Question: What are the imaging findings?
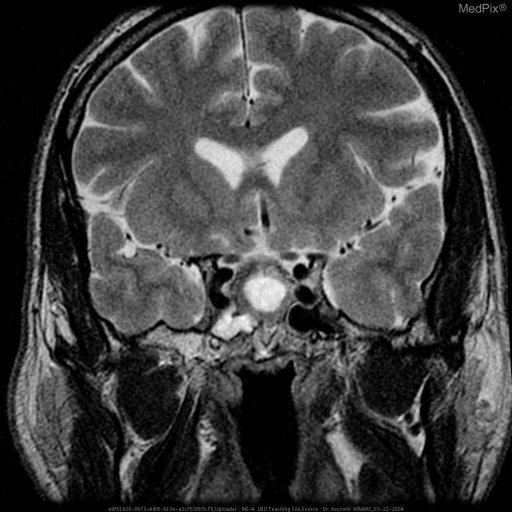
Answer: The imaging shows Focal cyst like collection of fluid at the sella turcica which minimally displaces the pituitary tissue inferiorly and the surrounds the pituitary infundibulum, but does not displace it. The sella is minimally expanded to 1.6 cm in diameter. Focal cyst like collection of fluid at the sella turcica which minimally displaces the pituitary tissue inferiorly and the surrounds the pituitary infundibulum, but does not displace it. The sella is expanded to 1.6 cm in diameter..